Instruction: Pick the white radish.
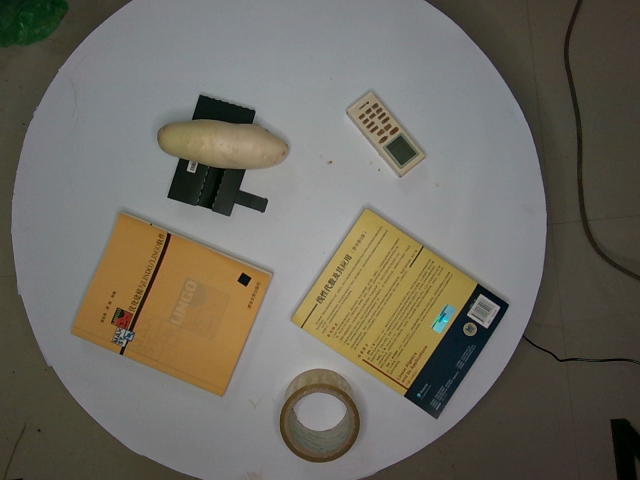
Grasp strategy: vertical